Question: Can you provide the account number mentioned in the document?
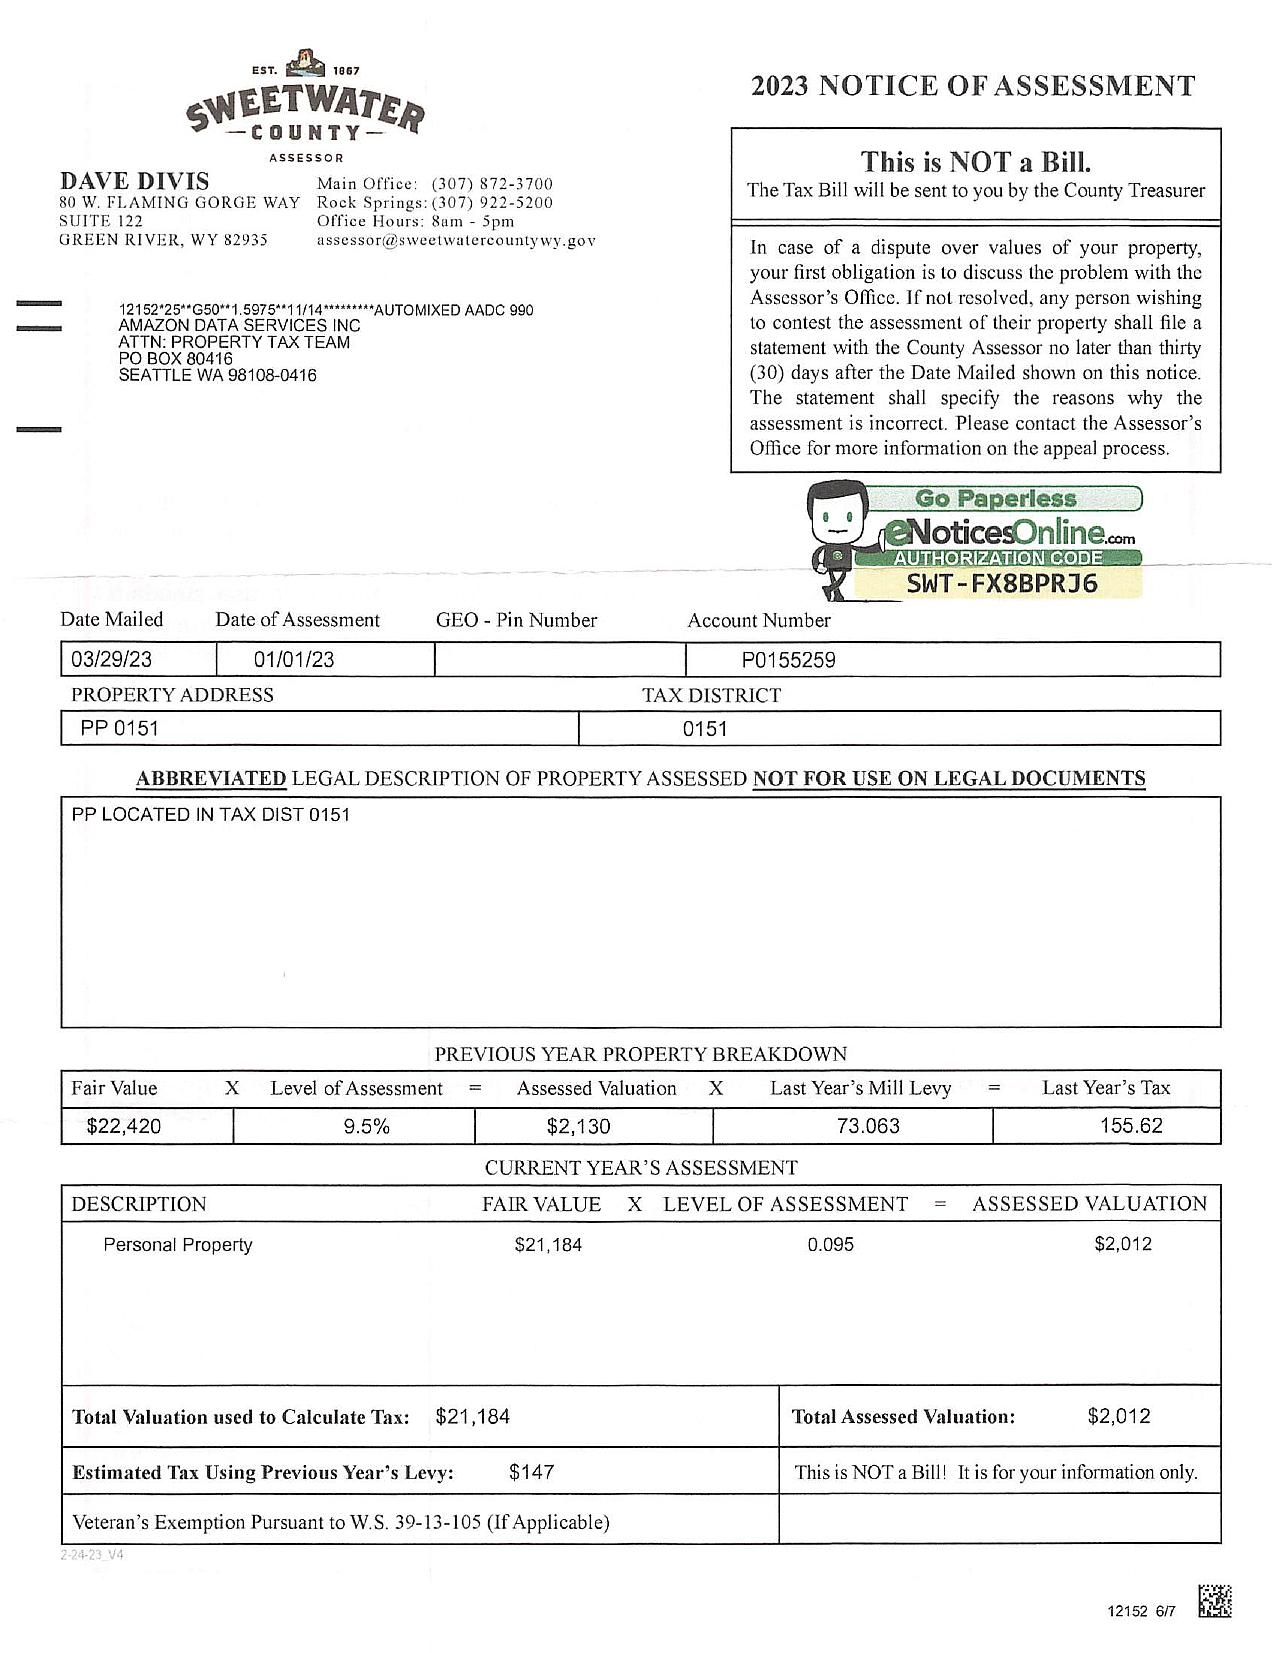
Answer: "P0155259"